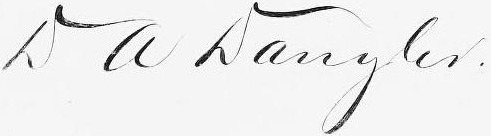
Signature of: david a dangler